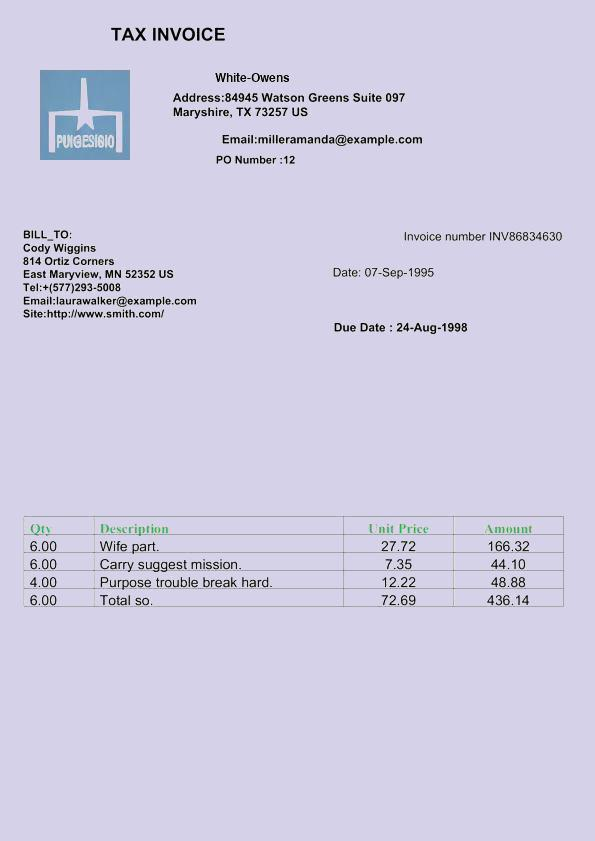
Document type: Invoice